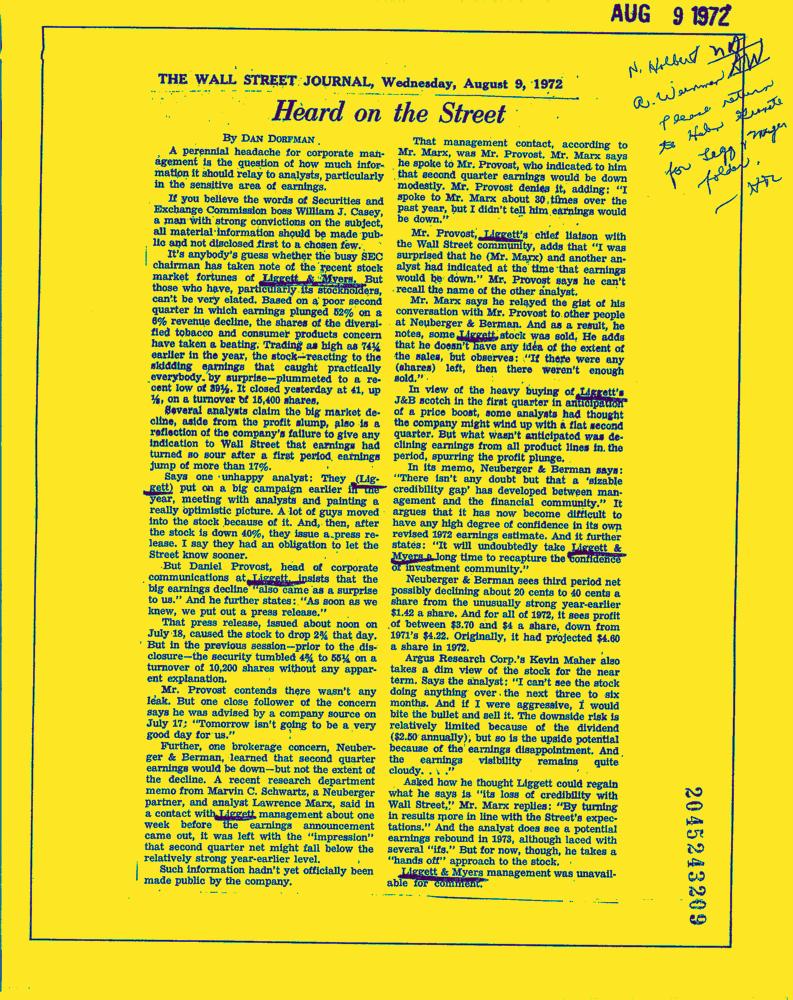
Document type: News-Article